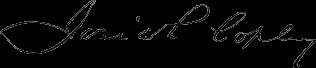
Signature of: josiah copley